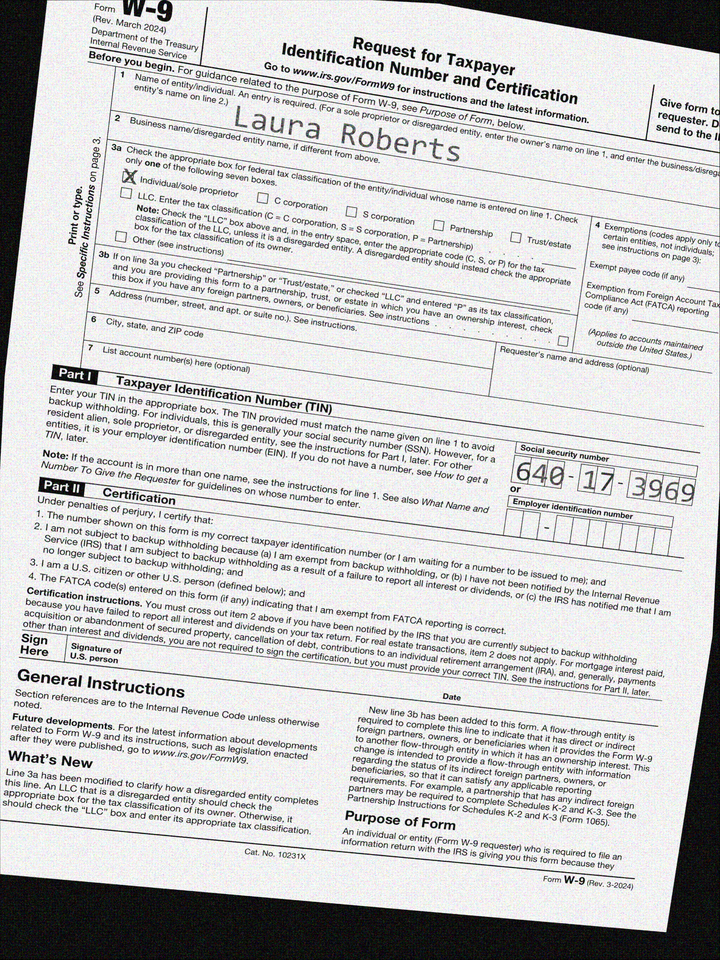
cbx: yes
ssn: 640173969
enm: Laura Roberts